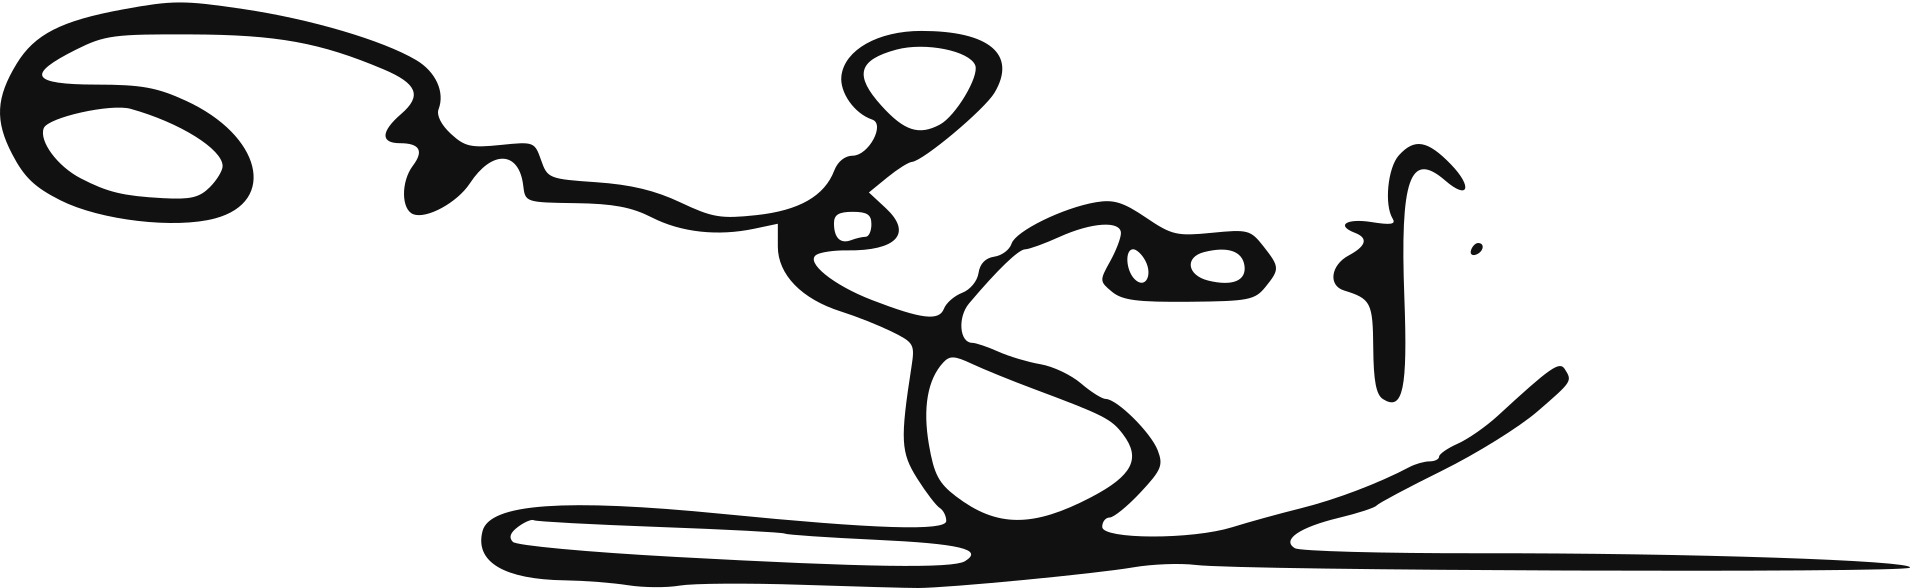
Signature of: aung san